Question: Talk about the condition:
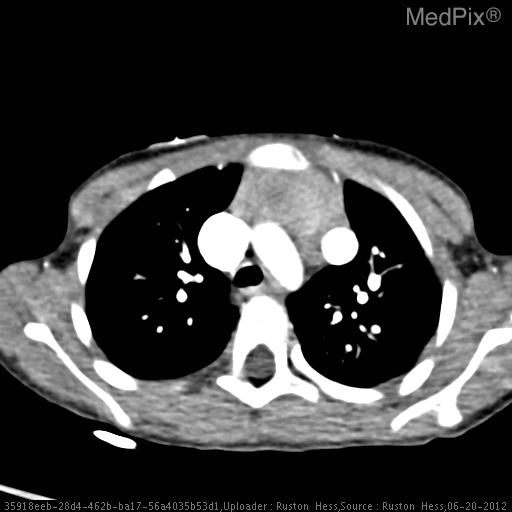
Answer: The disease is discussed as: Partial anomalous pulmonary venous connection (PAPVC) is a rare congenital cardiac defect. As the name suggests, in PAPVC, the blood flow from a few of the pulmonary veins return to the right atrium instead of the left atrium. Usually, a single pulmonary vein is anomalous. Rarely, all the veins from one lung are anomalous. Thus, some of the pulmonary venous flow enters the systemic venous circulation.  PAPVC from the right lung is twice as common as PAPVC from the left lung.

The main differential for a vertically oriented vessel lateral and to the left of the aortic arch is PAPVR and Left Sided SVC. A quick way to differentiate PAPVR from Persistent Left Sided Superior Vena Cava is to look at the size of the coronary sinus.  In persistent left sided SVC venous return is to the coronary sinus and the coronary sinus will be enlarged while it is not in PAPVR.  PAPVR may have feeding intraparenchymal pulmonary veins not seen in left SVC. MR phase contrast can show cephalad flow in PAPVR and caudal flow in left sided SVC.